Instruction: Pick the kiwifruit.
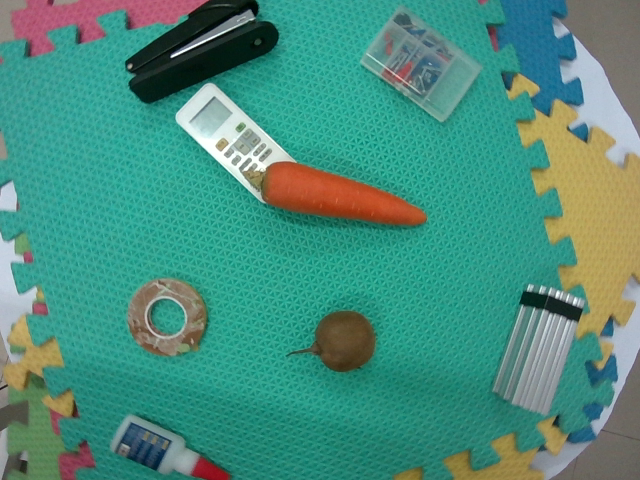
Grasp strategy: vertical